Question: What jurisdiction, city, or county is the document associated with?
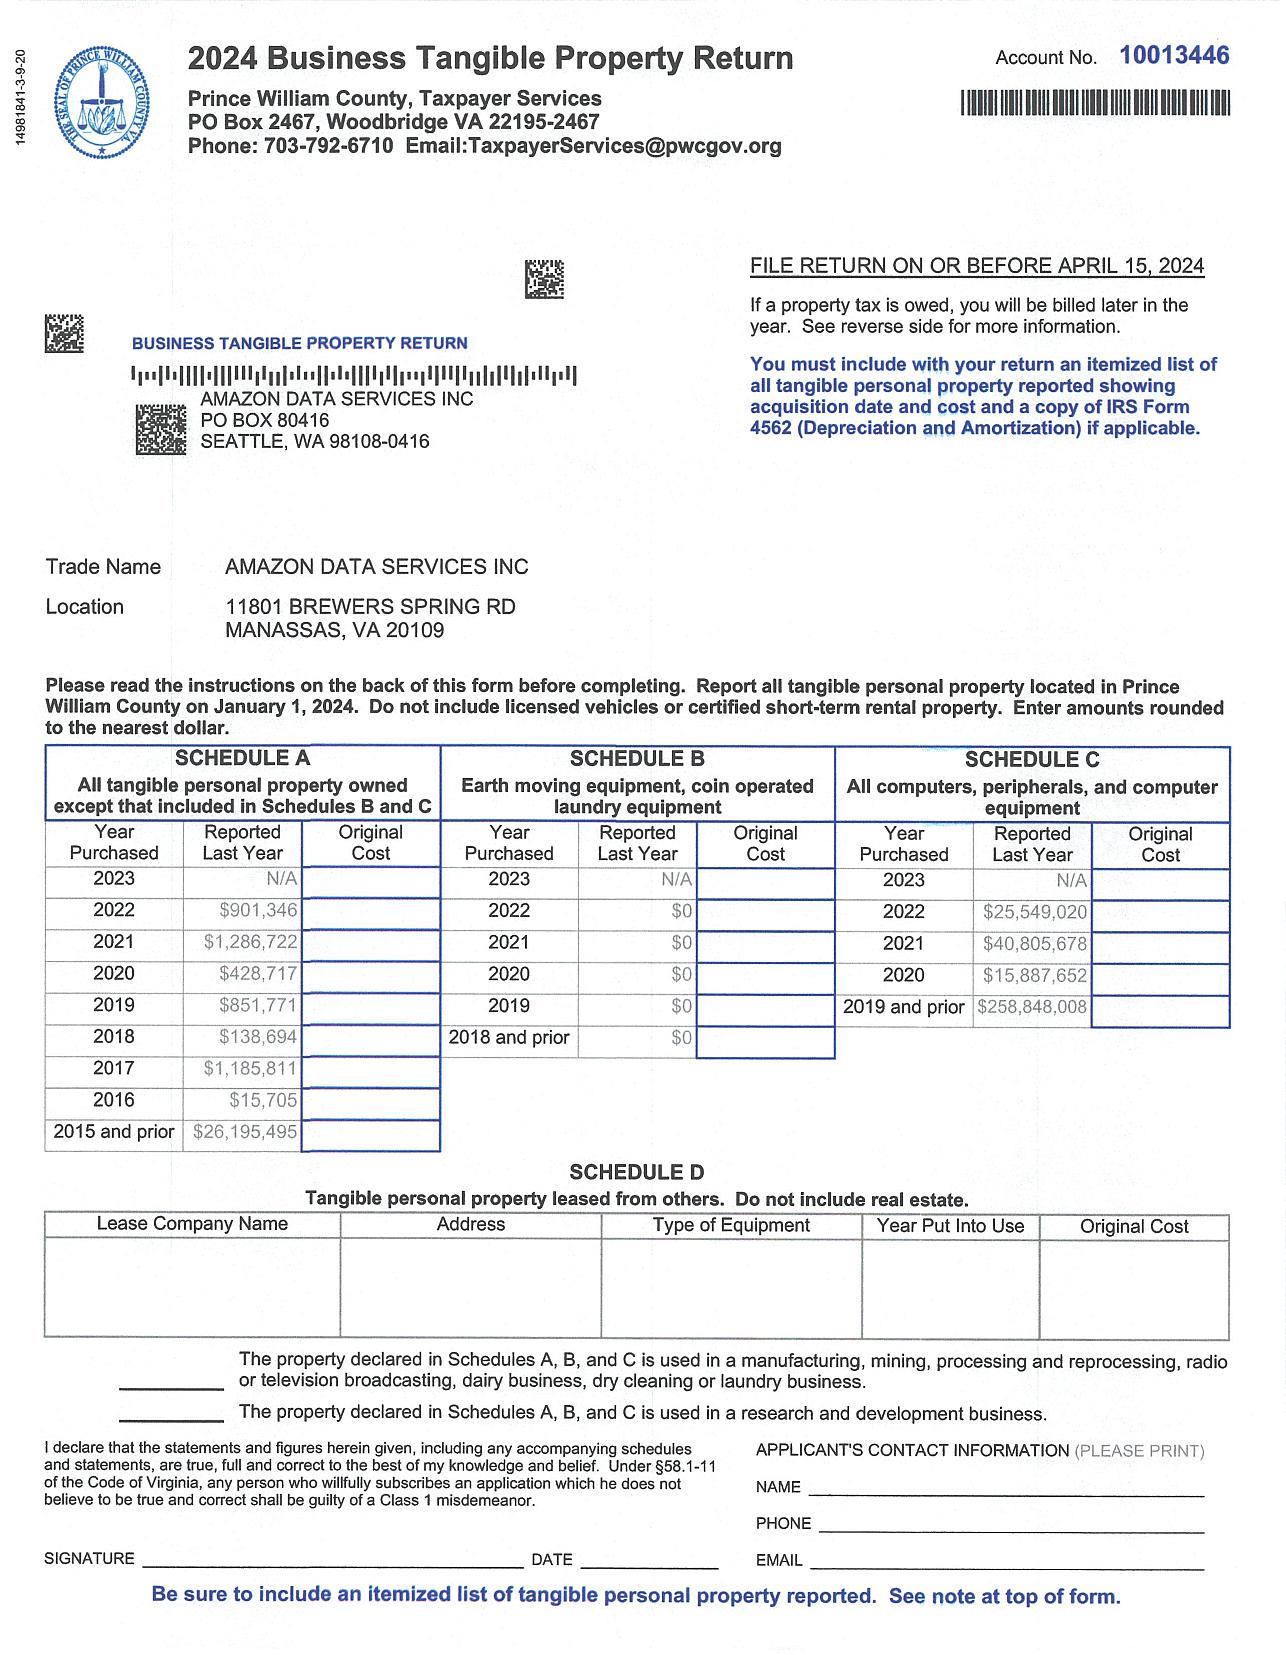
Answer: "Prince William County"